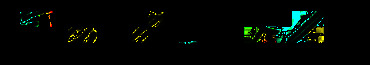
Signature of: george mundelein